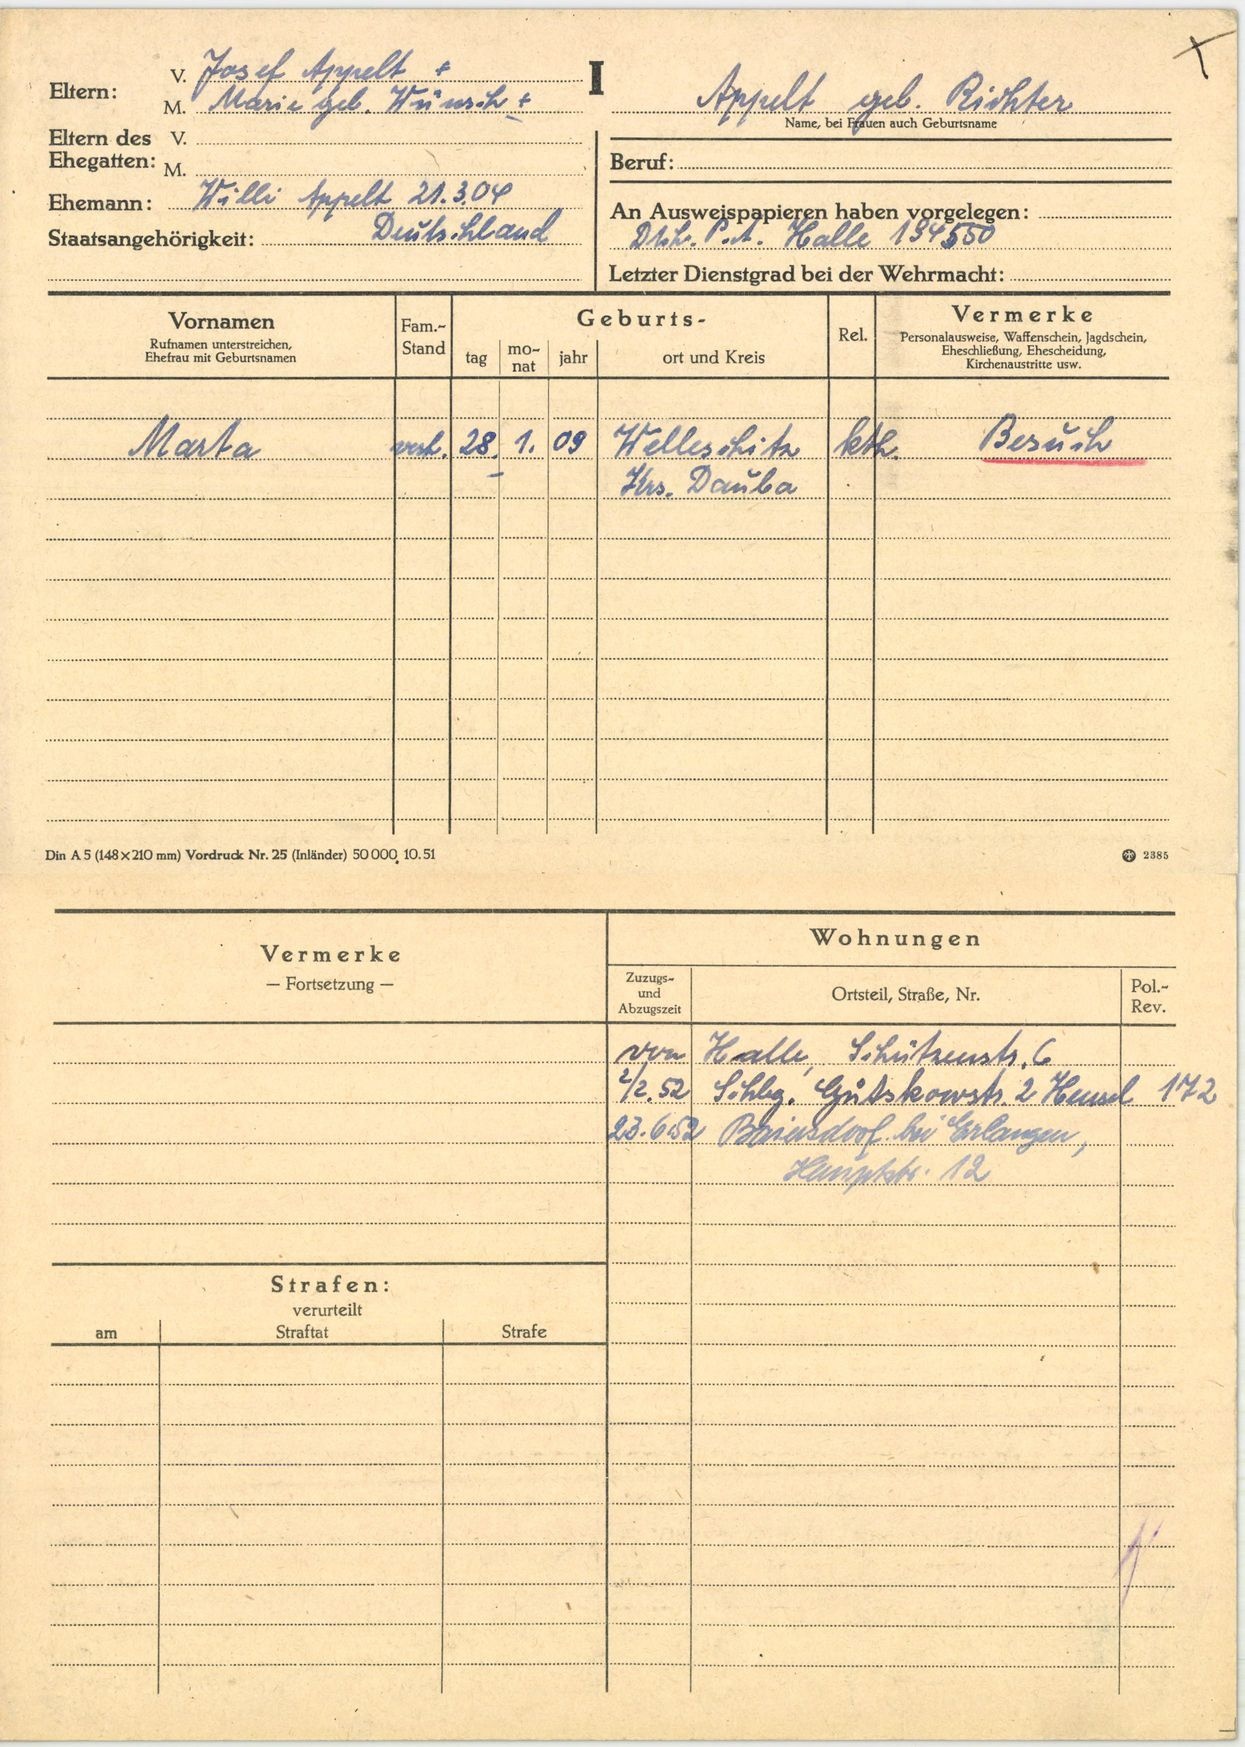
Appelt geb. Richter